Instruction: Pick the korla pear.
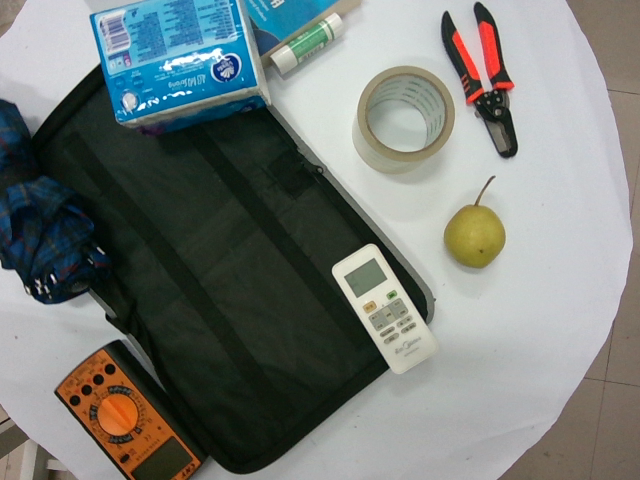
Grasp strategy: vertical